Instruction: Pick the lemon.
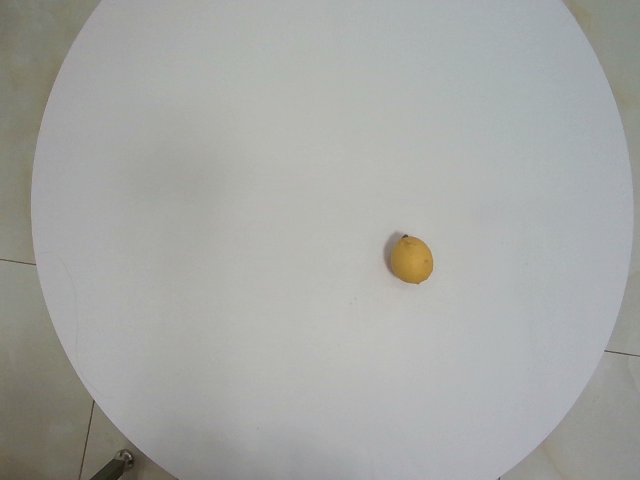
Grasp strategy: vertical